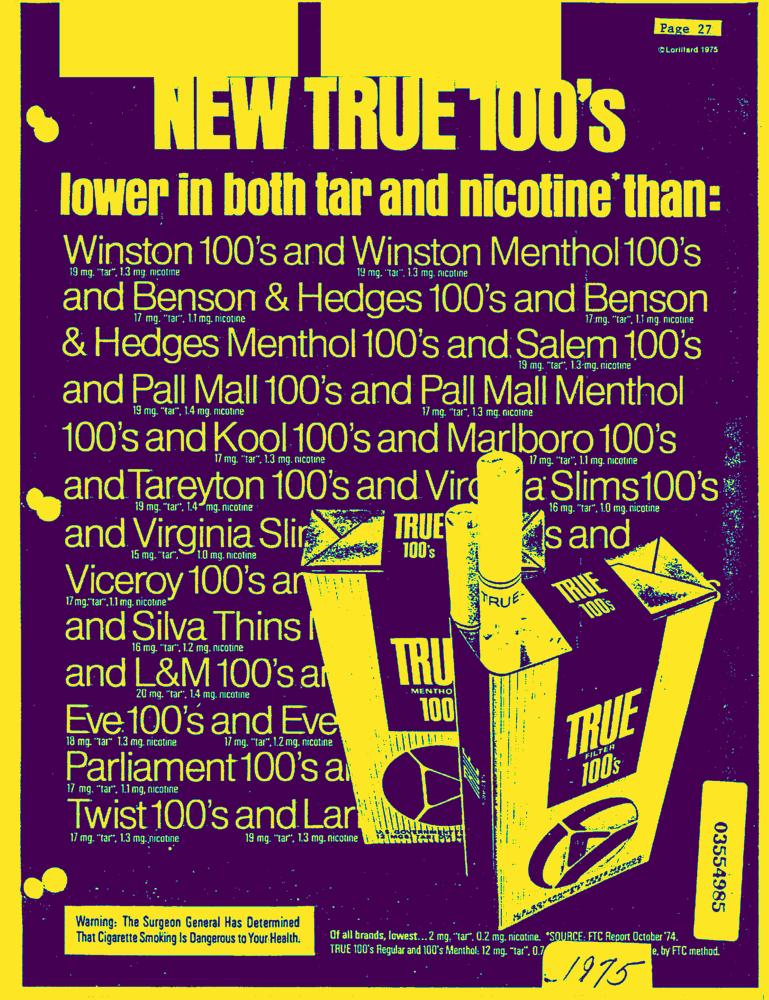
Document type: AD